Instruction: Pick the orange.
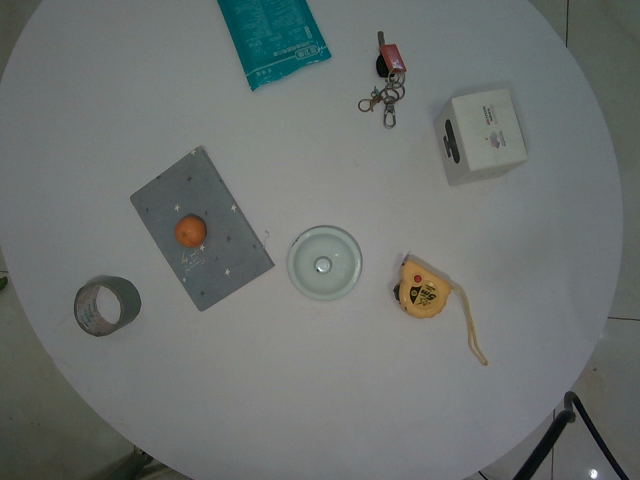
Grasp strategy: vertical